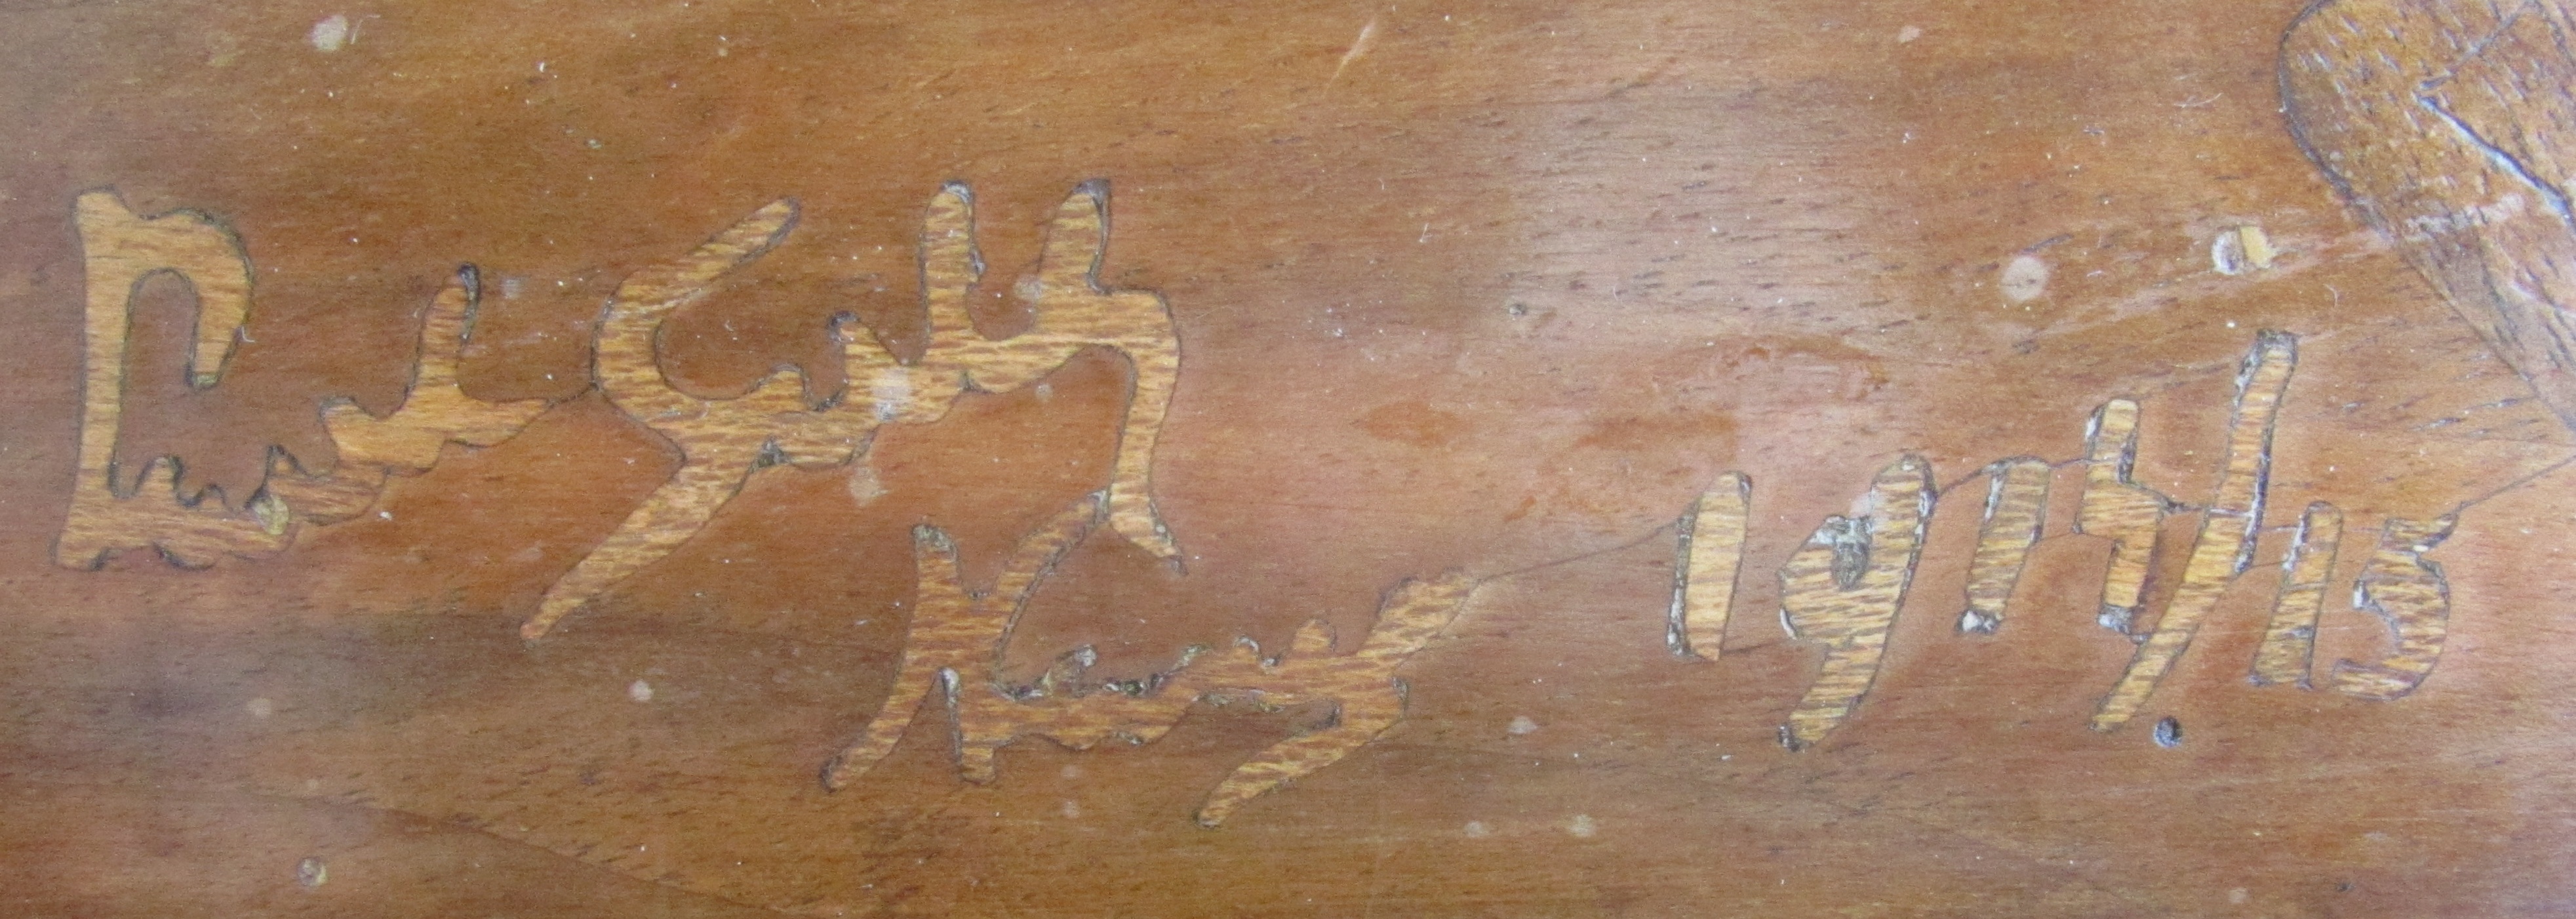
Signature of: paul guth